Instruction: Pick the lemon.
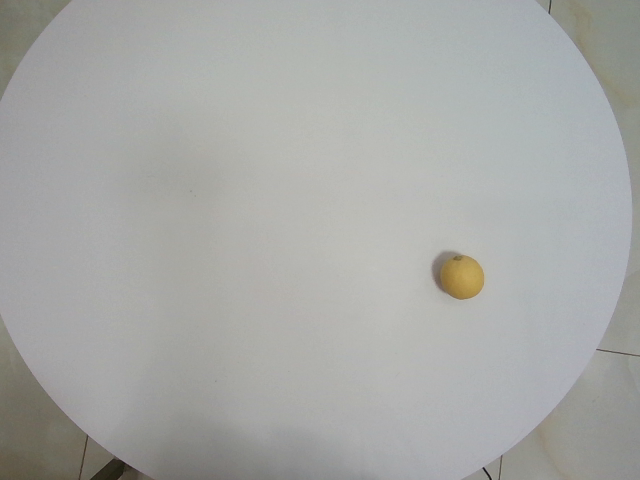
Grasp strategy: vertical